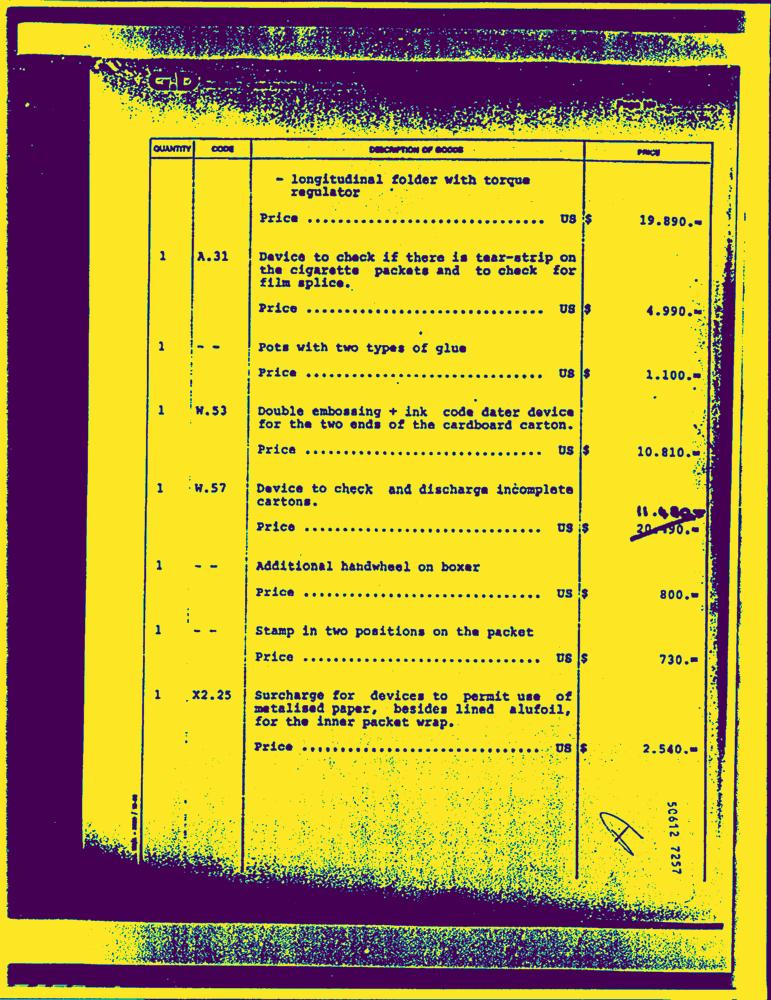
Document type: Invoice-Doc